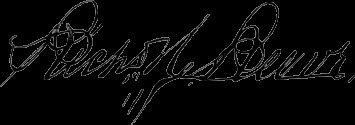
Signature of: richard h reeve